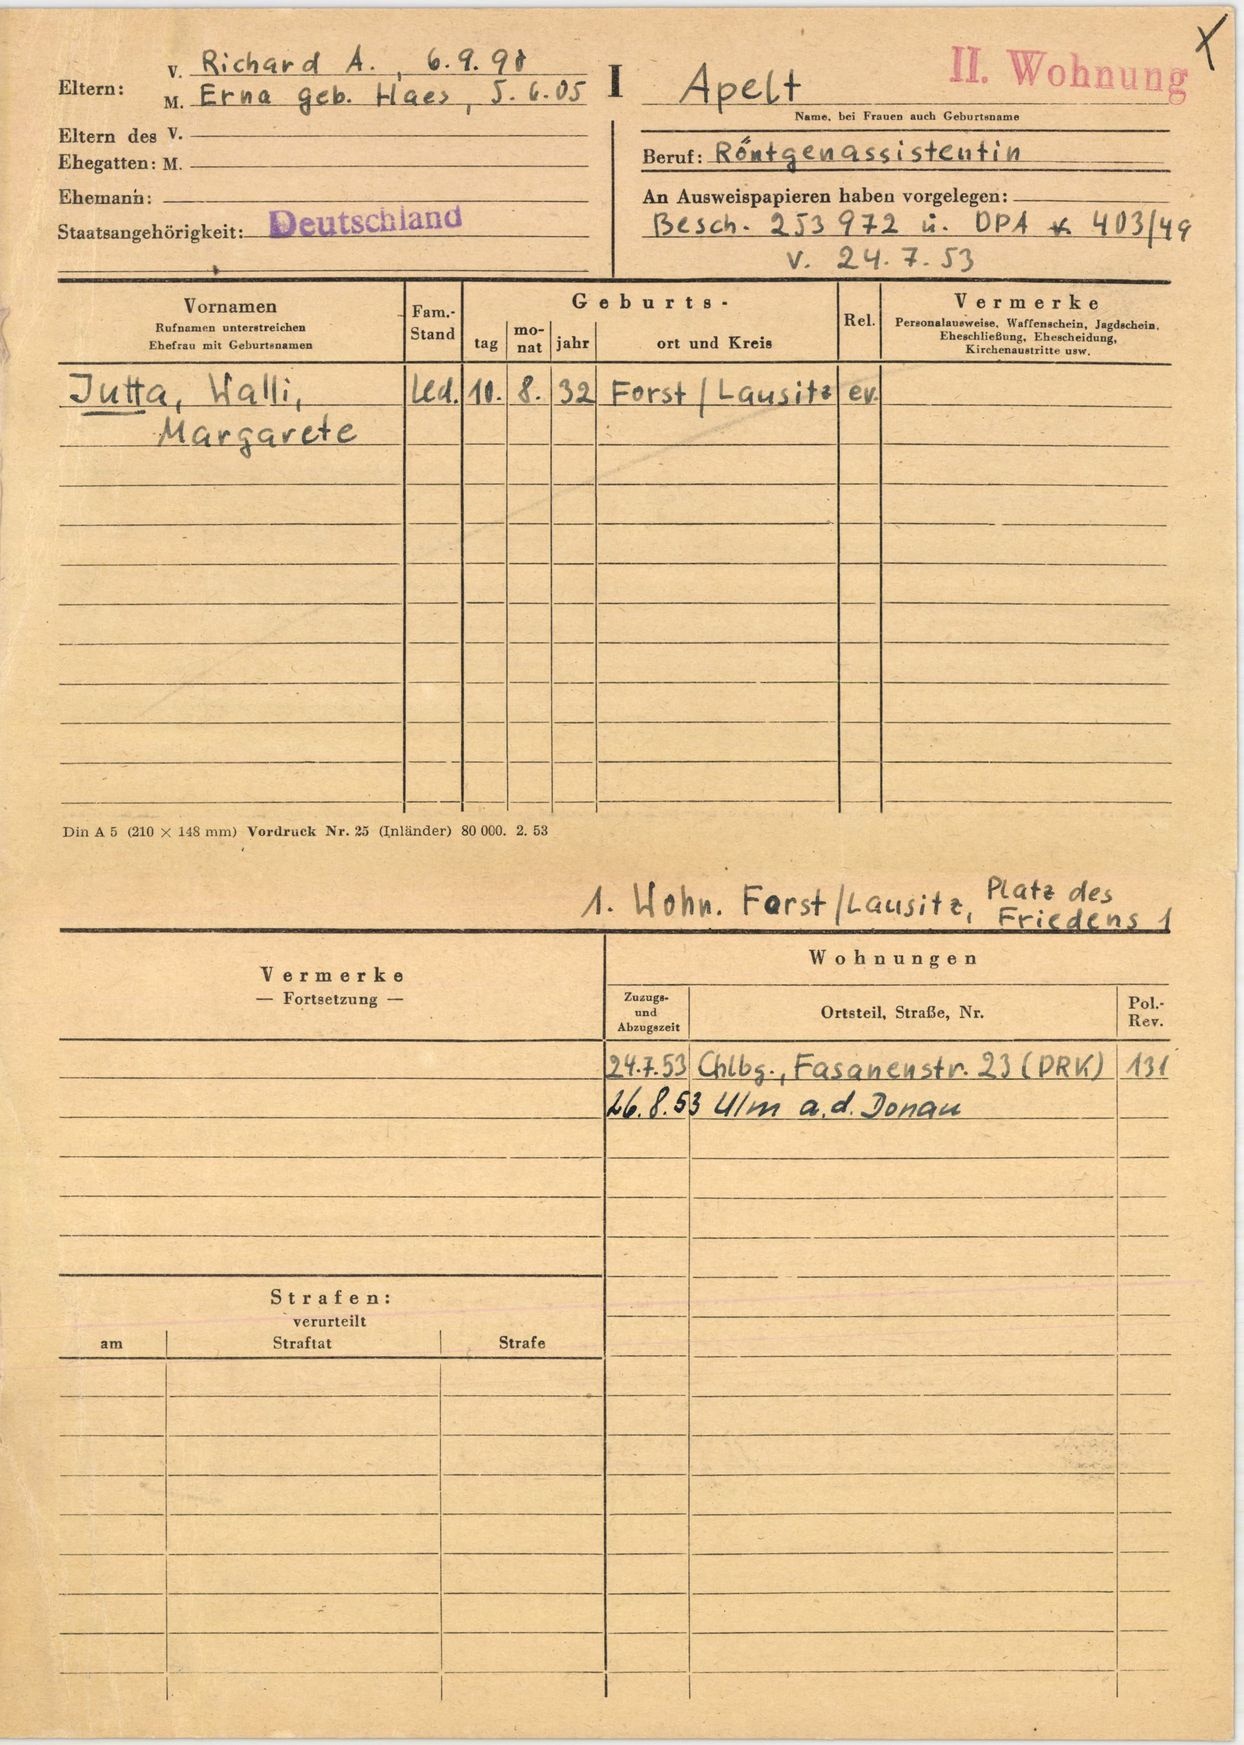
Apelt